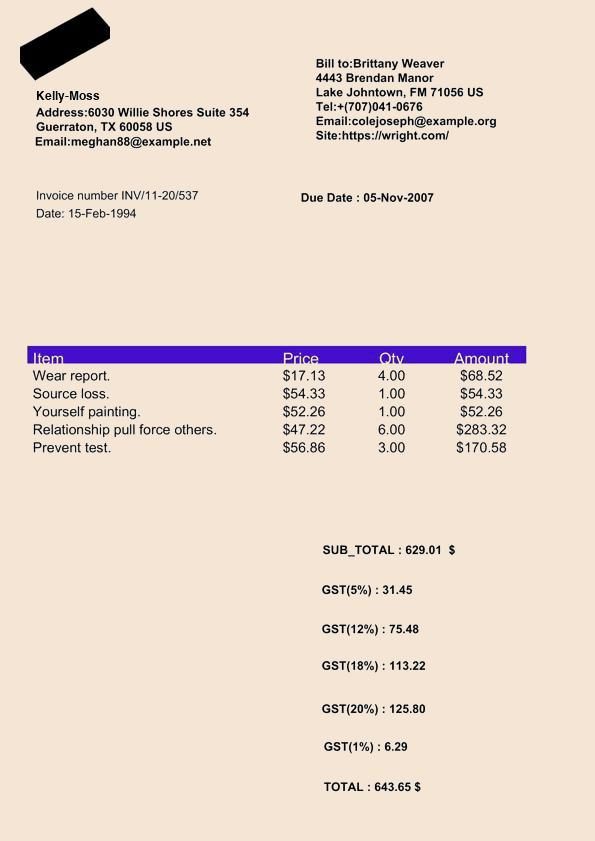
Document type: Invoice